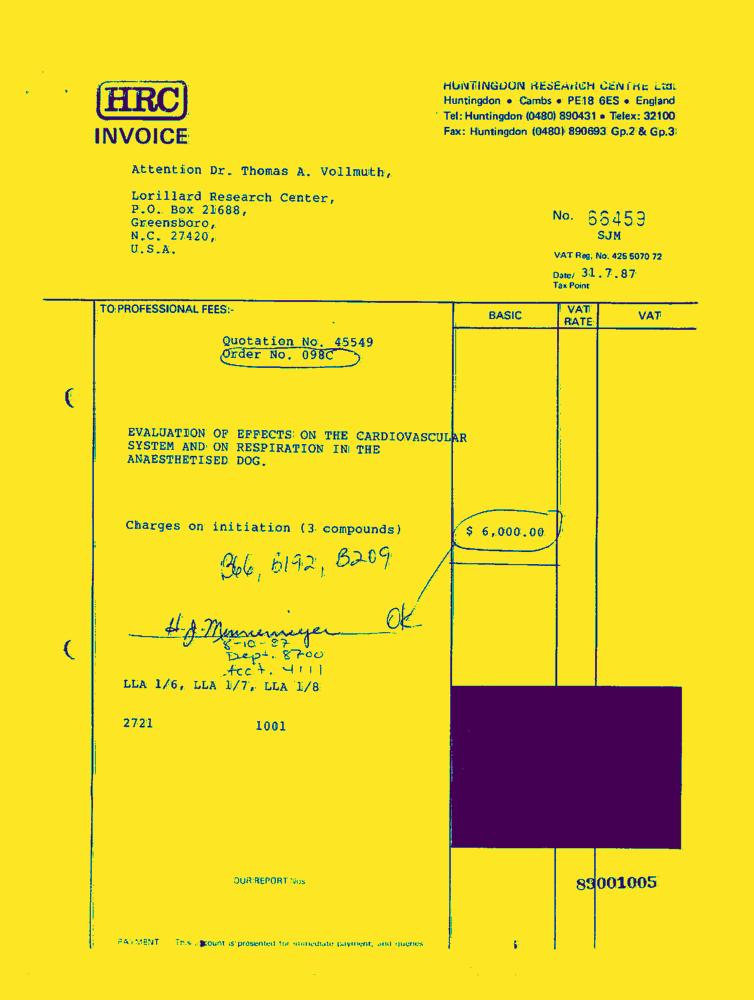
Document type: Invoice-Doc